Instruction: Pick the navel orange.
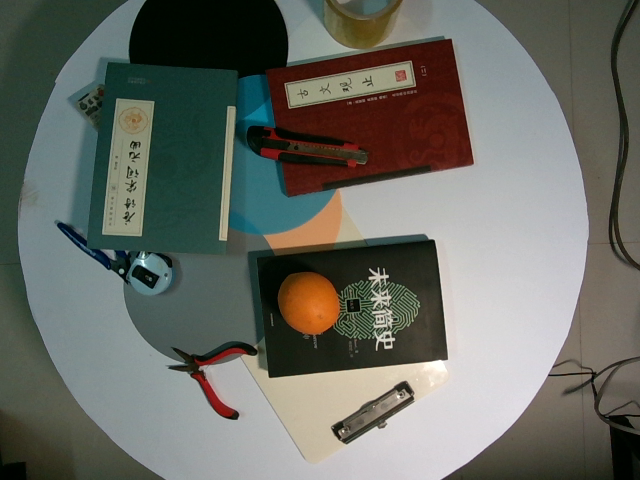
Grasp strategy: vertical